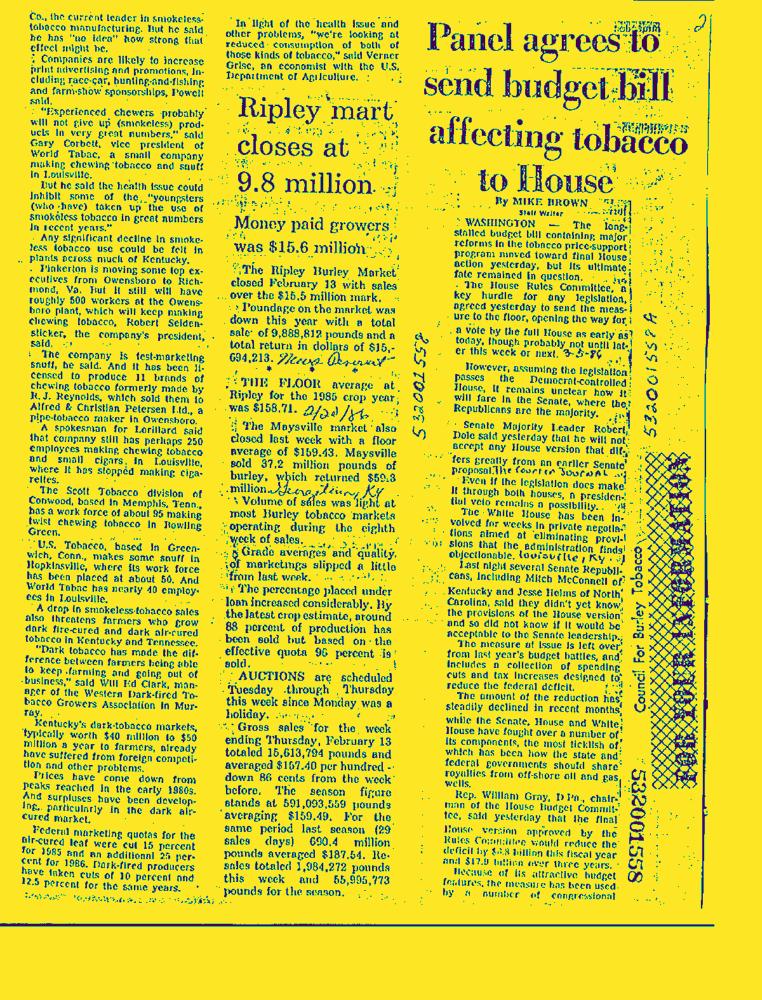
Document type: News-Article